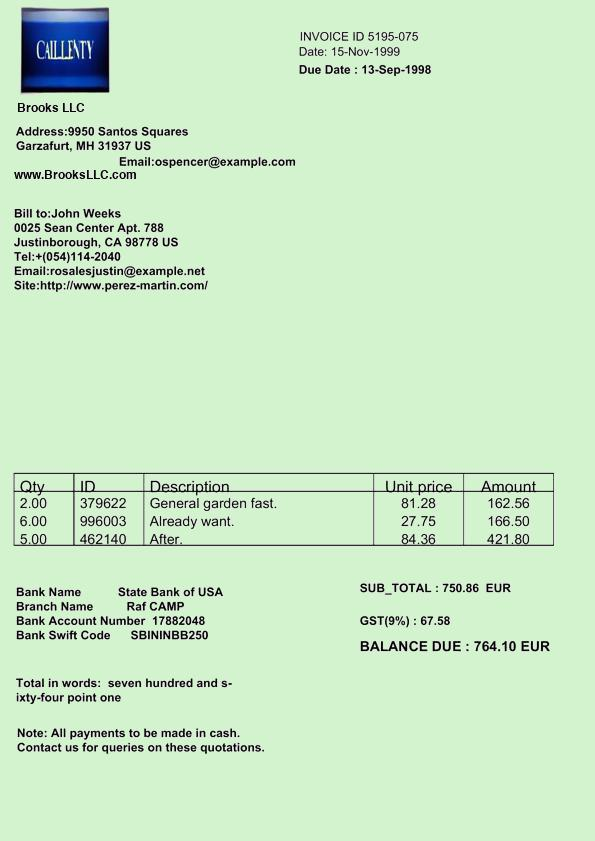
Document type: Invoice